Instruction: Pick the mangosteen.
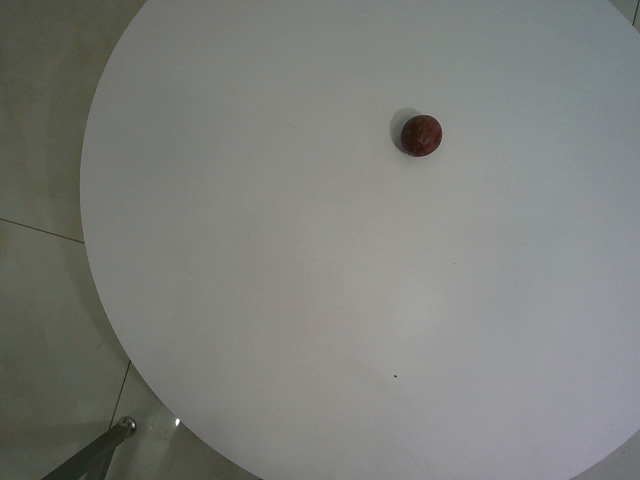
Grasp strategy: vertical